Question: What appears to be the issue?
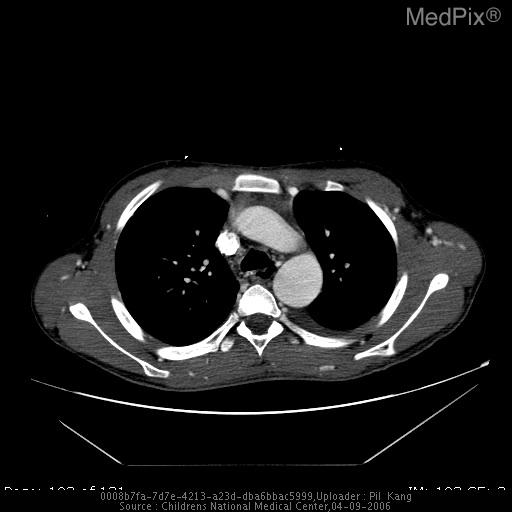
Answer: The findings suggest PA view of the chest demonstrates an abnormal contour to the aortic knob, with a focal indentation, with prominence of the descending aorta distal to this region.

Axial contrast-enhanced CT examination of the chest demonstrates a focal narrowing of the aorta just distal to the ostium of the left subclavian artery with post-stenotic dilation of the descending thoracic aorta, consistent with coarctation of the aorta.  Note also the enlarged collateral vessels in the internal mammary and subcostal distributions.. Contrast-enhanced axial CT images and oblique sagittal reconstructed images of the chest demonstrates a focal narrowing of the aorta just distal to the ostium of the left subclavian artery with post-stenotic dilation of the descending thoracic aorta, consistent with coarctation of the aorta.. The patient might have a history of 14 year old male with chronic shortness of breath.